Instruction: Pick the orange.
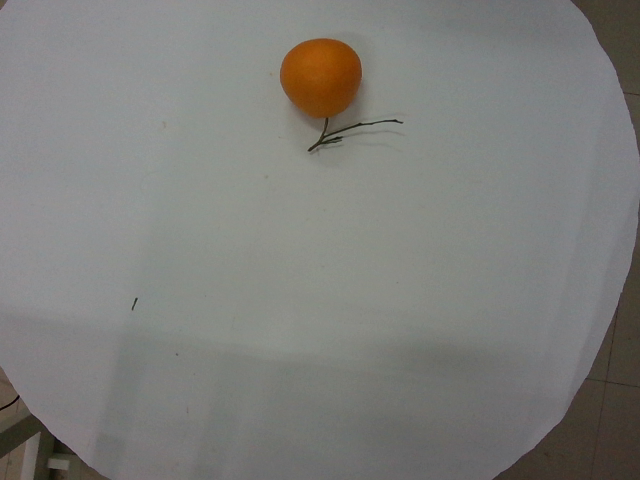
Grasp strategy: vertical